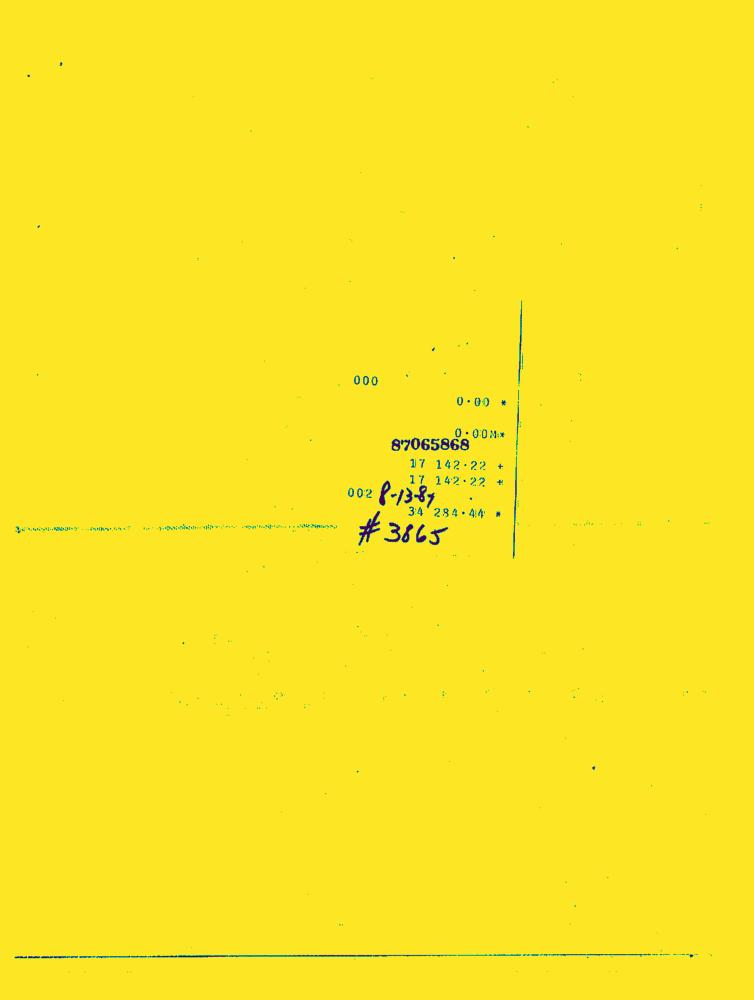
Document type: Invoice-Doc